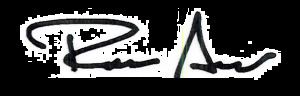
Signature of: rick scott